Please extract the written amount, numerical amount, recipient's name, date on the cheque, and the bank's name from the image.
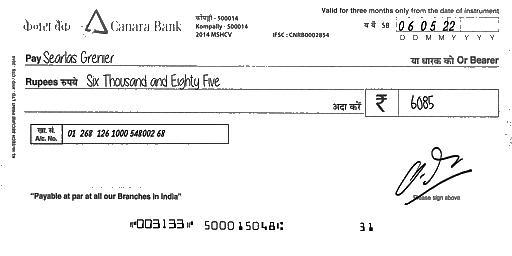
amt_in_words: Six Thousand and Eighty Five
amt_in_figures: 6085
payee_name: Searlas Grenier
bank_name: Canara Bank
cheque_date: 06/05/22